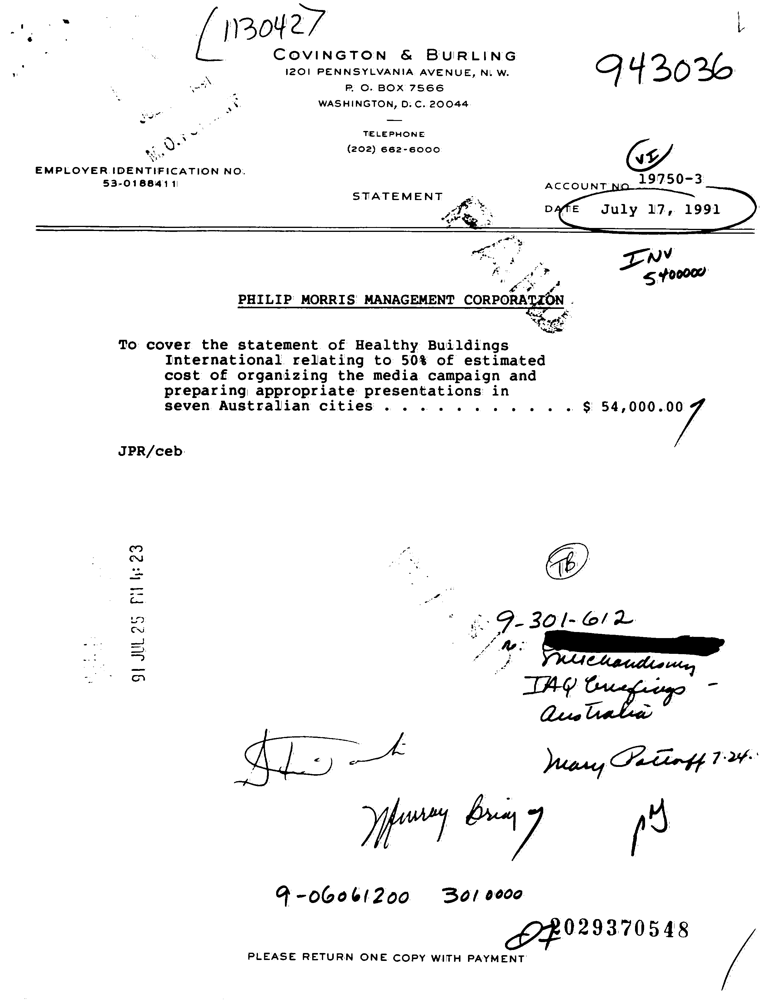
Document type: Invoice